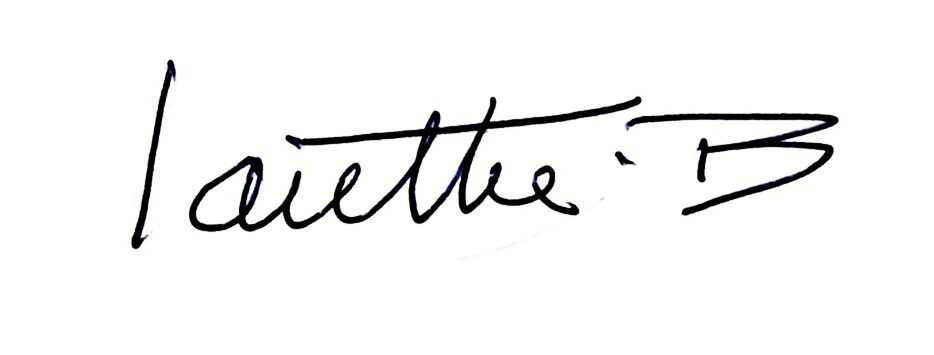
Signature of: louttre b